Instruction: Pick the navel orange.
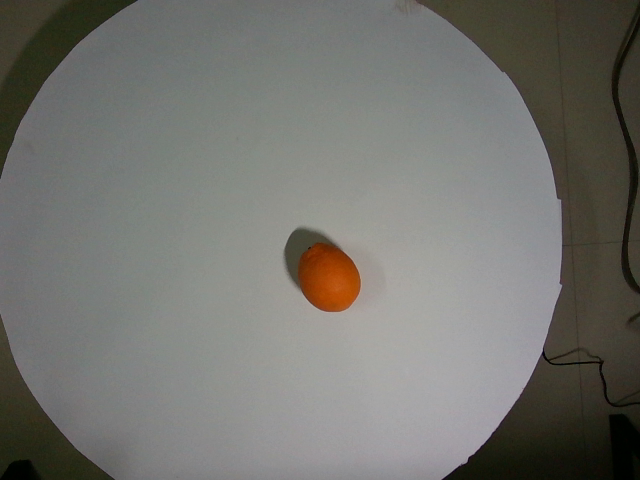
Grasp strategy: vertical